Question: How does the patient history play a role?
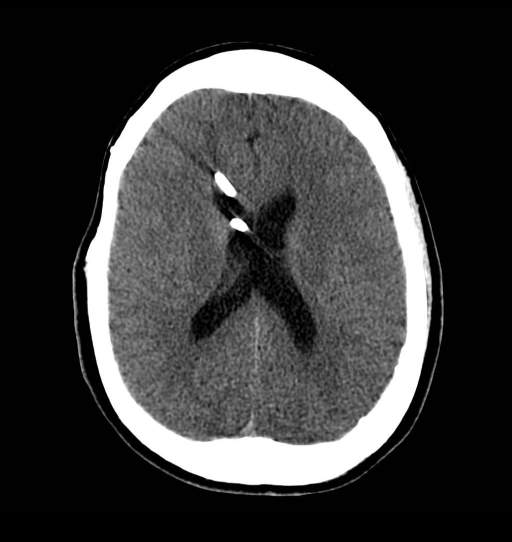
Answer: The patient's history of 17 year-old-male with new onset headaches and a history of a VP shunt. is key in understanding the case.